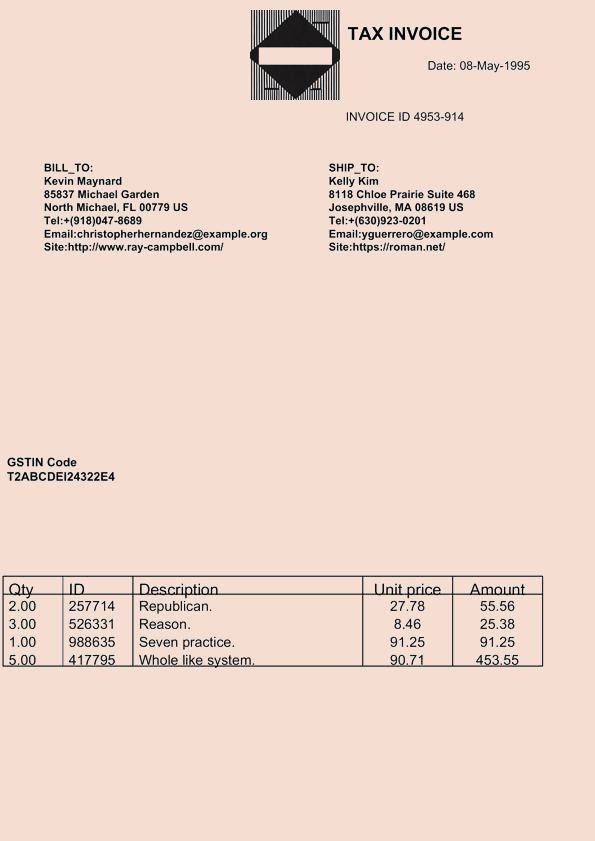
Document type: Invoice